Question: What do the imaging results show?
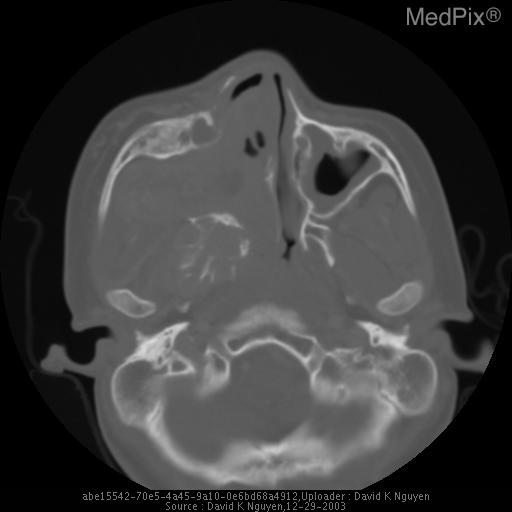
Answer: The imaging shows 1.  Large hypervascular mass, measuring 9 cm in its greatest
longitudinal dimension, which is situated in the region of the right
maxillary sinus, with extensive extension to surrounding regions, to include
bony destruction of the right pterygoid, tumor extension to the lateral
aspect of the right mandible, via the right infratemporal fossa, bony
destructive changes of the right base of the skull, to involve the foramen
ovale and rotundum, with intracranial extension on the right into the right
cavernous sinus.
     2.  Enlarged right cervical chain lymph nodes at both levels I and II
may represent inflammatory enlargement or metastatic disease.  There is tumor
extension to involve the right cavernous carotid, cranial nerves VII and III,
as well as expansion of the vidian canal, with likely involvement of the
greater petrousal nerve.
     3.  Bony destruction of the right maxilla and skull base, are also
present.
     4.  The most likely etiology of this tumor is a juvenile nasal
angiofibroma.  Other considerations would include a sarcoma or possibly a
meningioma. Axial CT scan of lesion involving the right nasal cavity and paranasal sinuses
The nasoseptum is mildly deviated toward the left, the right maxillary sinus
is expanded by the mass along with both posterior and medial maxillary wall
destructive changes.  There is also bony expansion and disruption of the right pterygoid by the mass, as well as bony enlargement of the right greater wing of the sphenoid..